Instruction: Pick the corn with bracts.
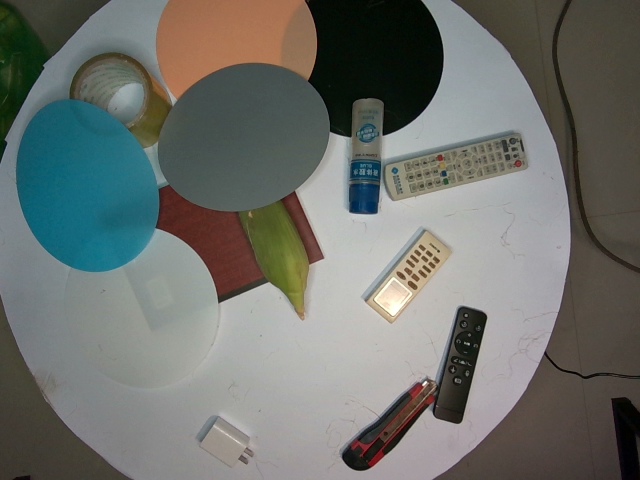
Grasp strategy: vertical